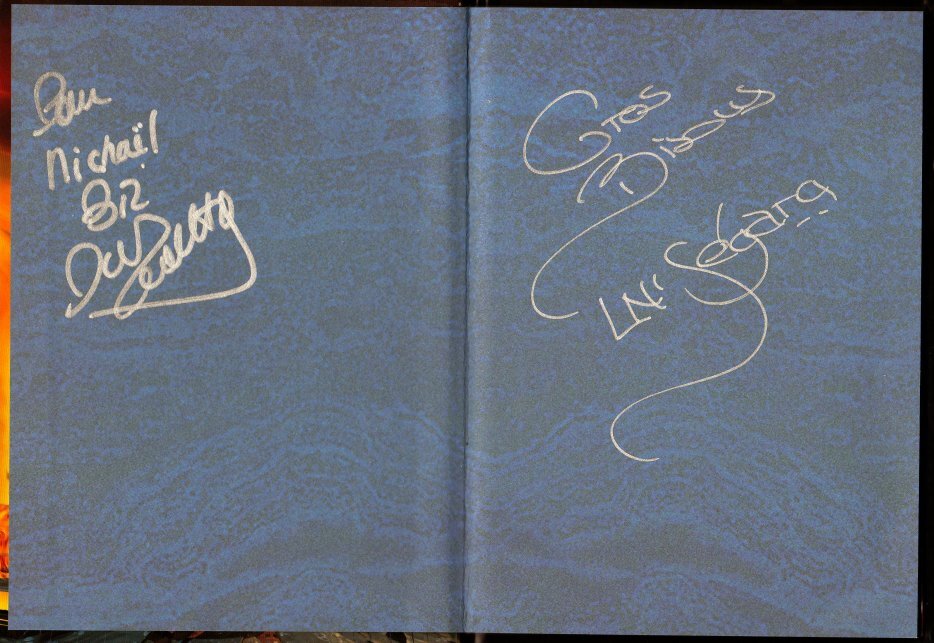
Signature of: hélène ségara